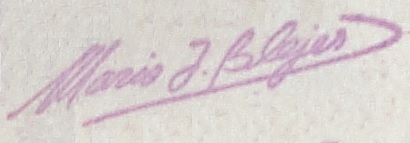
Signature of: mario blejer